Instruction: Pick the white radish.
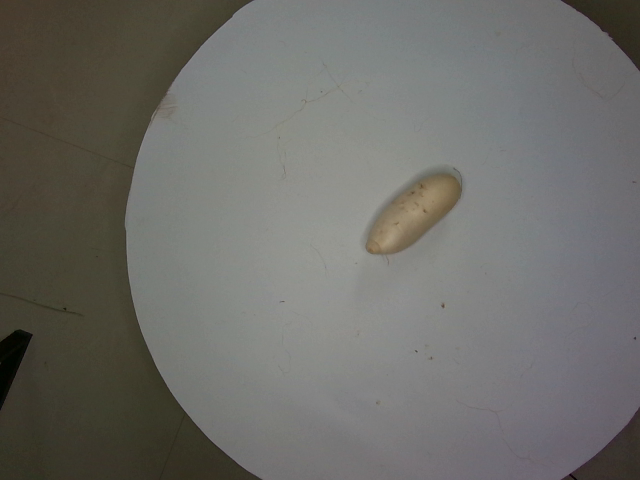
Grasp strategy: vertical